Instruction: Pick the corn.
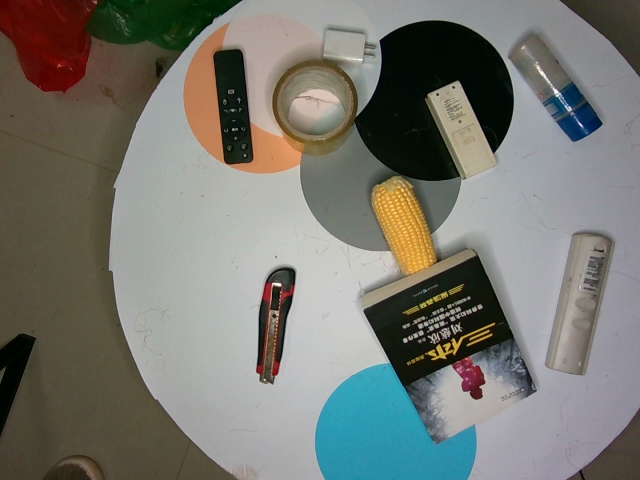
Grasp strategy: vertical